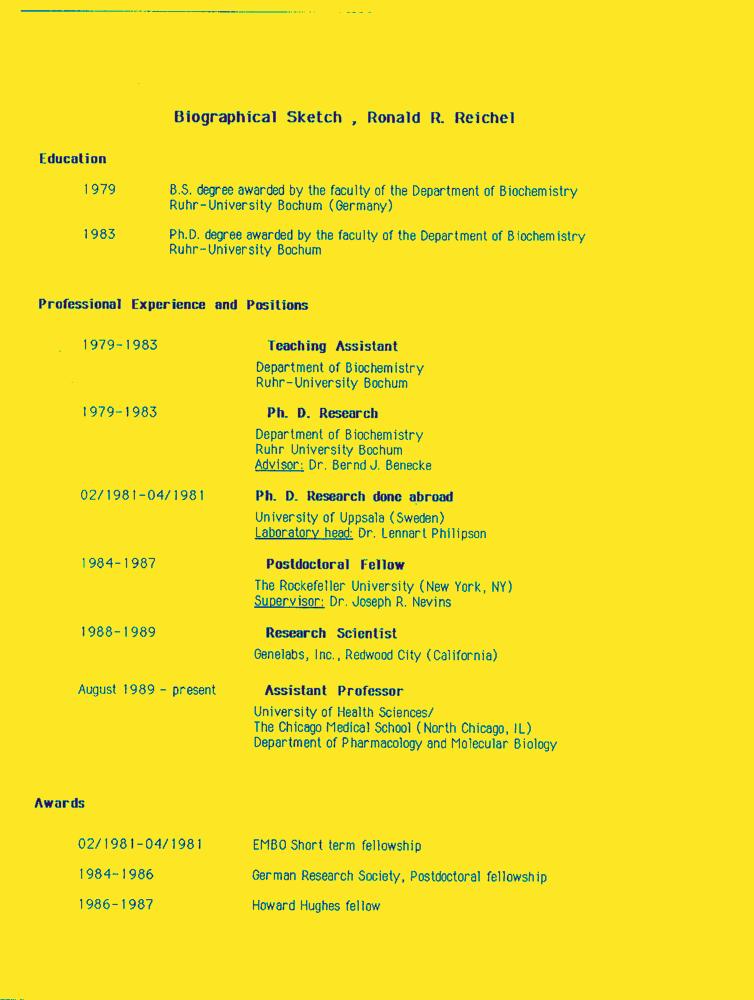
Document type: Resume-Doc